Question: By what date must an appeal be filed according to the document?
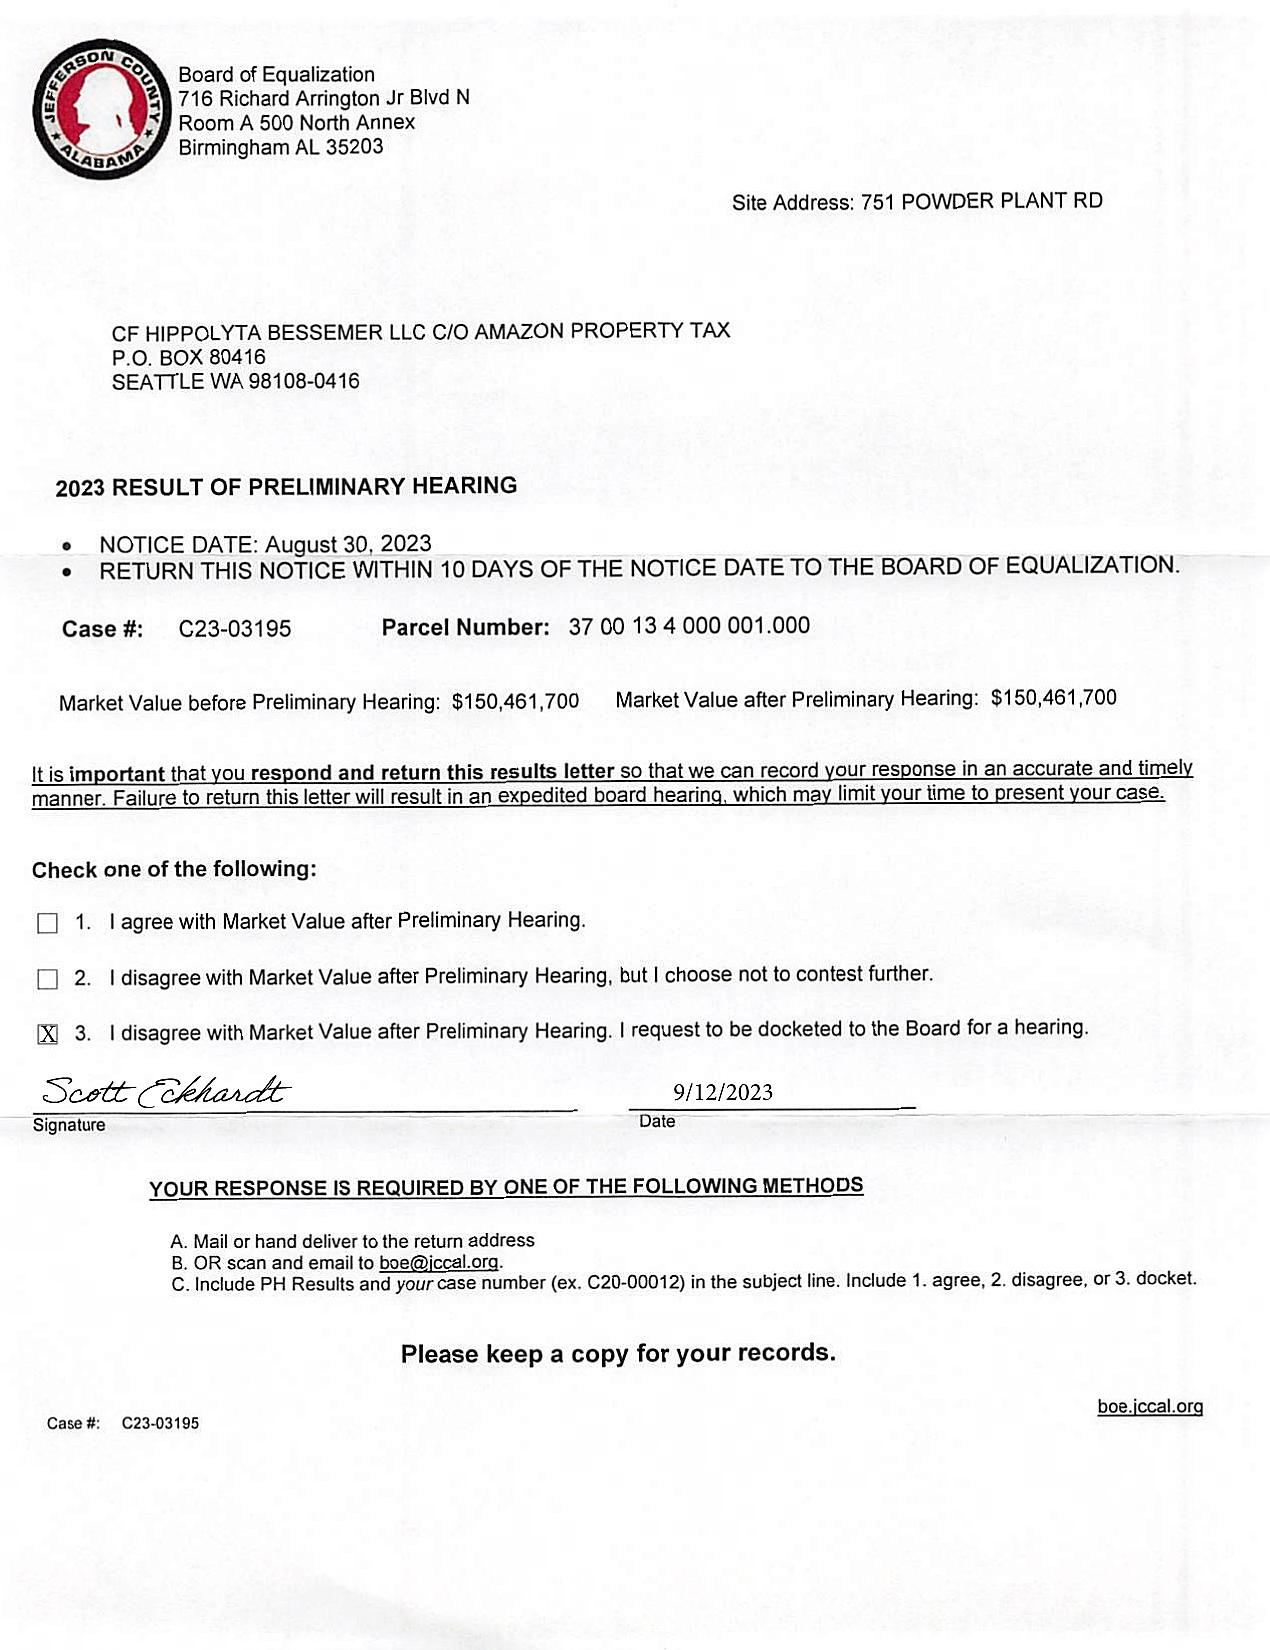
Answer: "WITHIN 10 DAYS OF THE NOTICE DATE TO THE BOARD OF EQUALIZATION"